Question: How is the history relevant to the case?
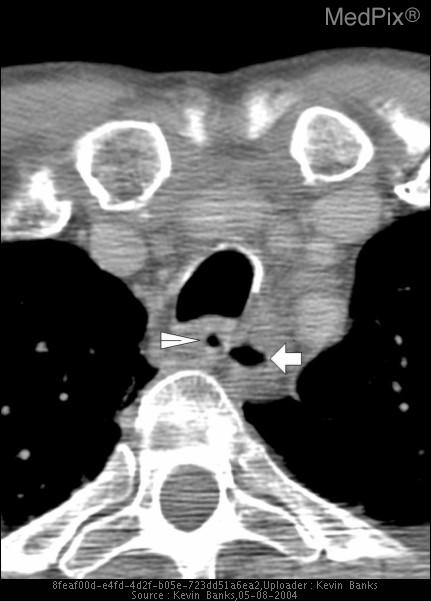
Answer: The patient's history of 55 YO male with symptoms of dysphagia. is key in understanding the case.